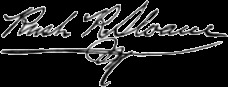
Signature of: rush richard sloane